Question: What is the potential diagnosis?
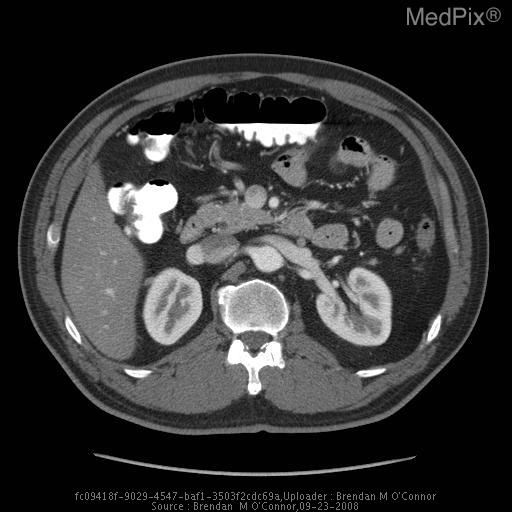
Answer: The possible diagnosis includes 1.  Renal Cell Carcinoma
2.  Renal metastasis
3.  Renal adenoma
4.  Oncocytoma
5.  Renal lymphoma
6.  Renal angiomyolipoma
7.  Acute focal pyelonephritis.